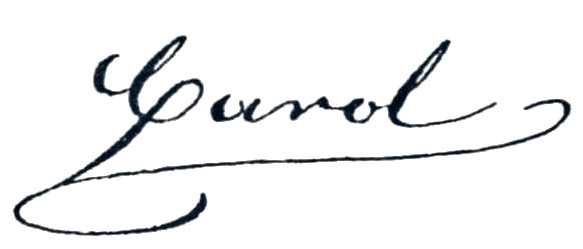
Signature of: carol i of romania